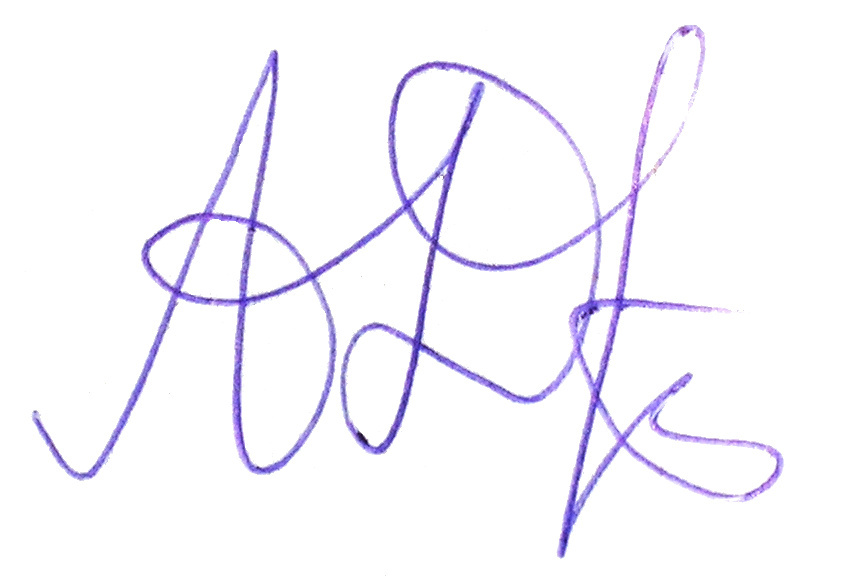
Signature of: alexander drouz